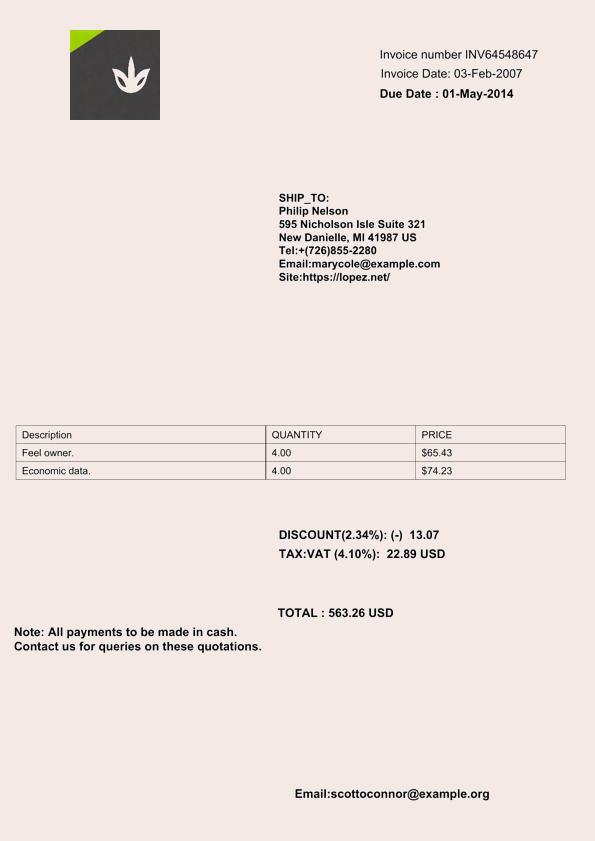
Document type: Invoice